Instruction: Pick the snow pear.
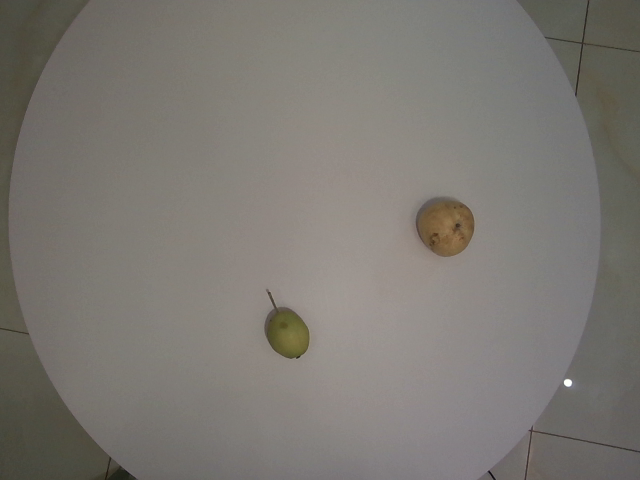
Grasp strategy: vertical